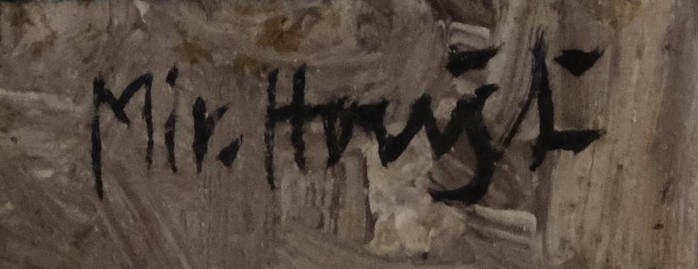
Signature of: miroslav houšť